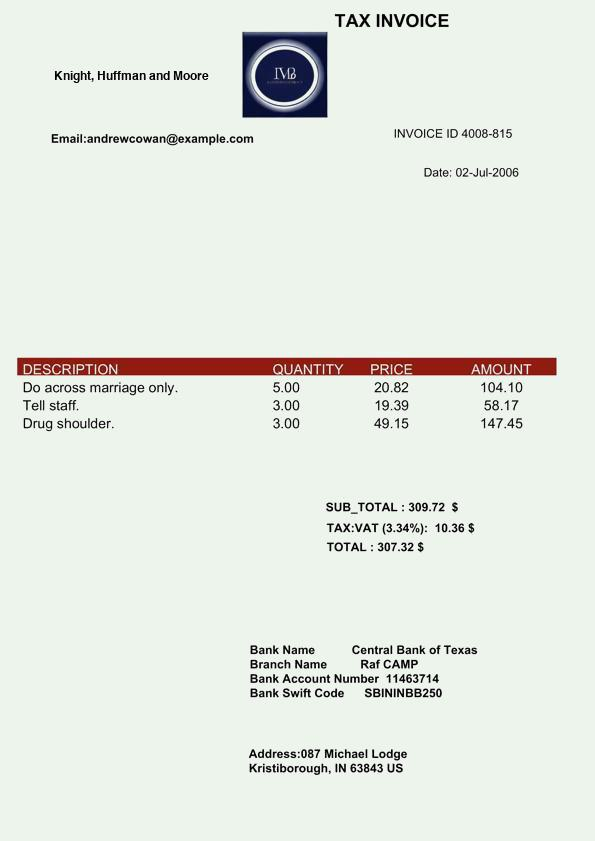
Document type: Invoice